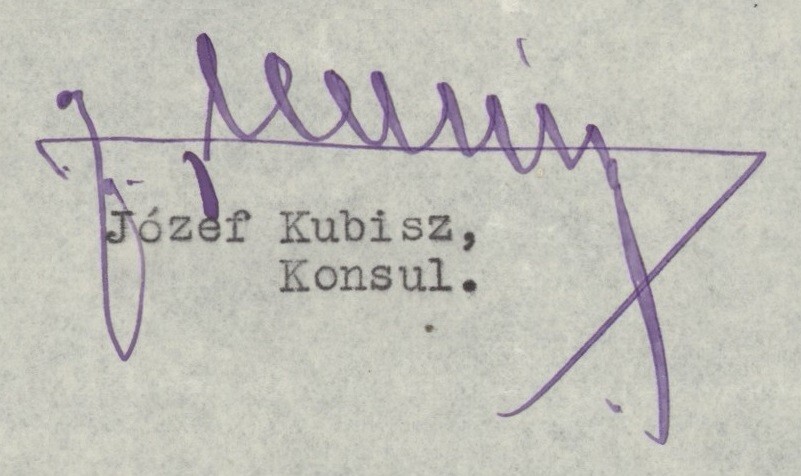
Signature of: joseph kubisz